Question: In what way does the history help explain the case?
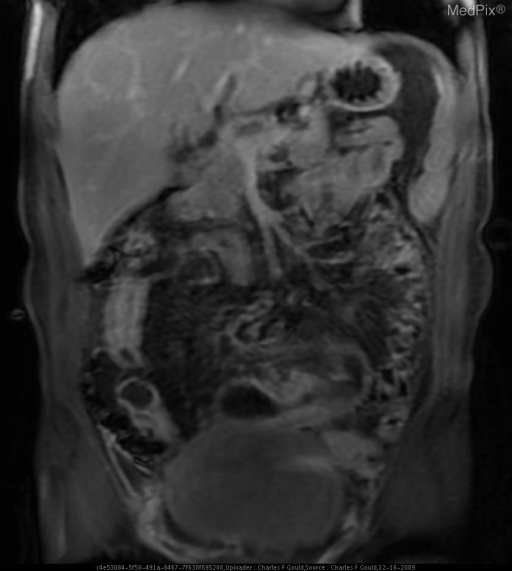
Answer: The patient's history of 54 year-old male with recurrent abdominal pain and diarrhea. is key in understanding the case.